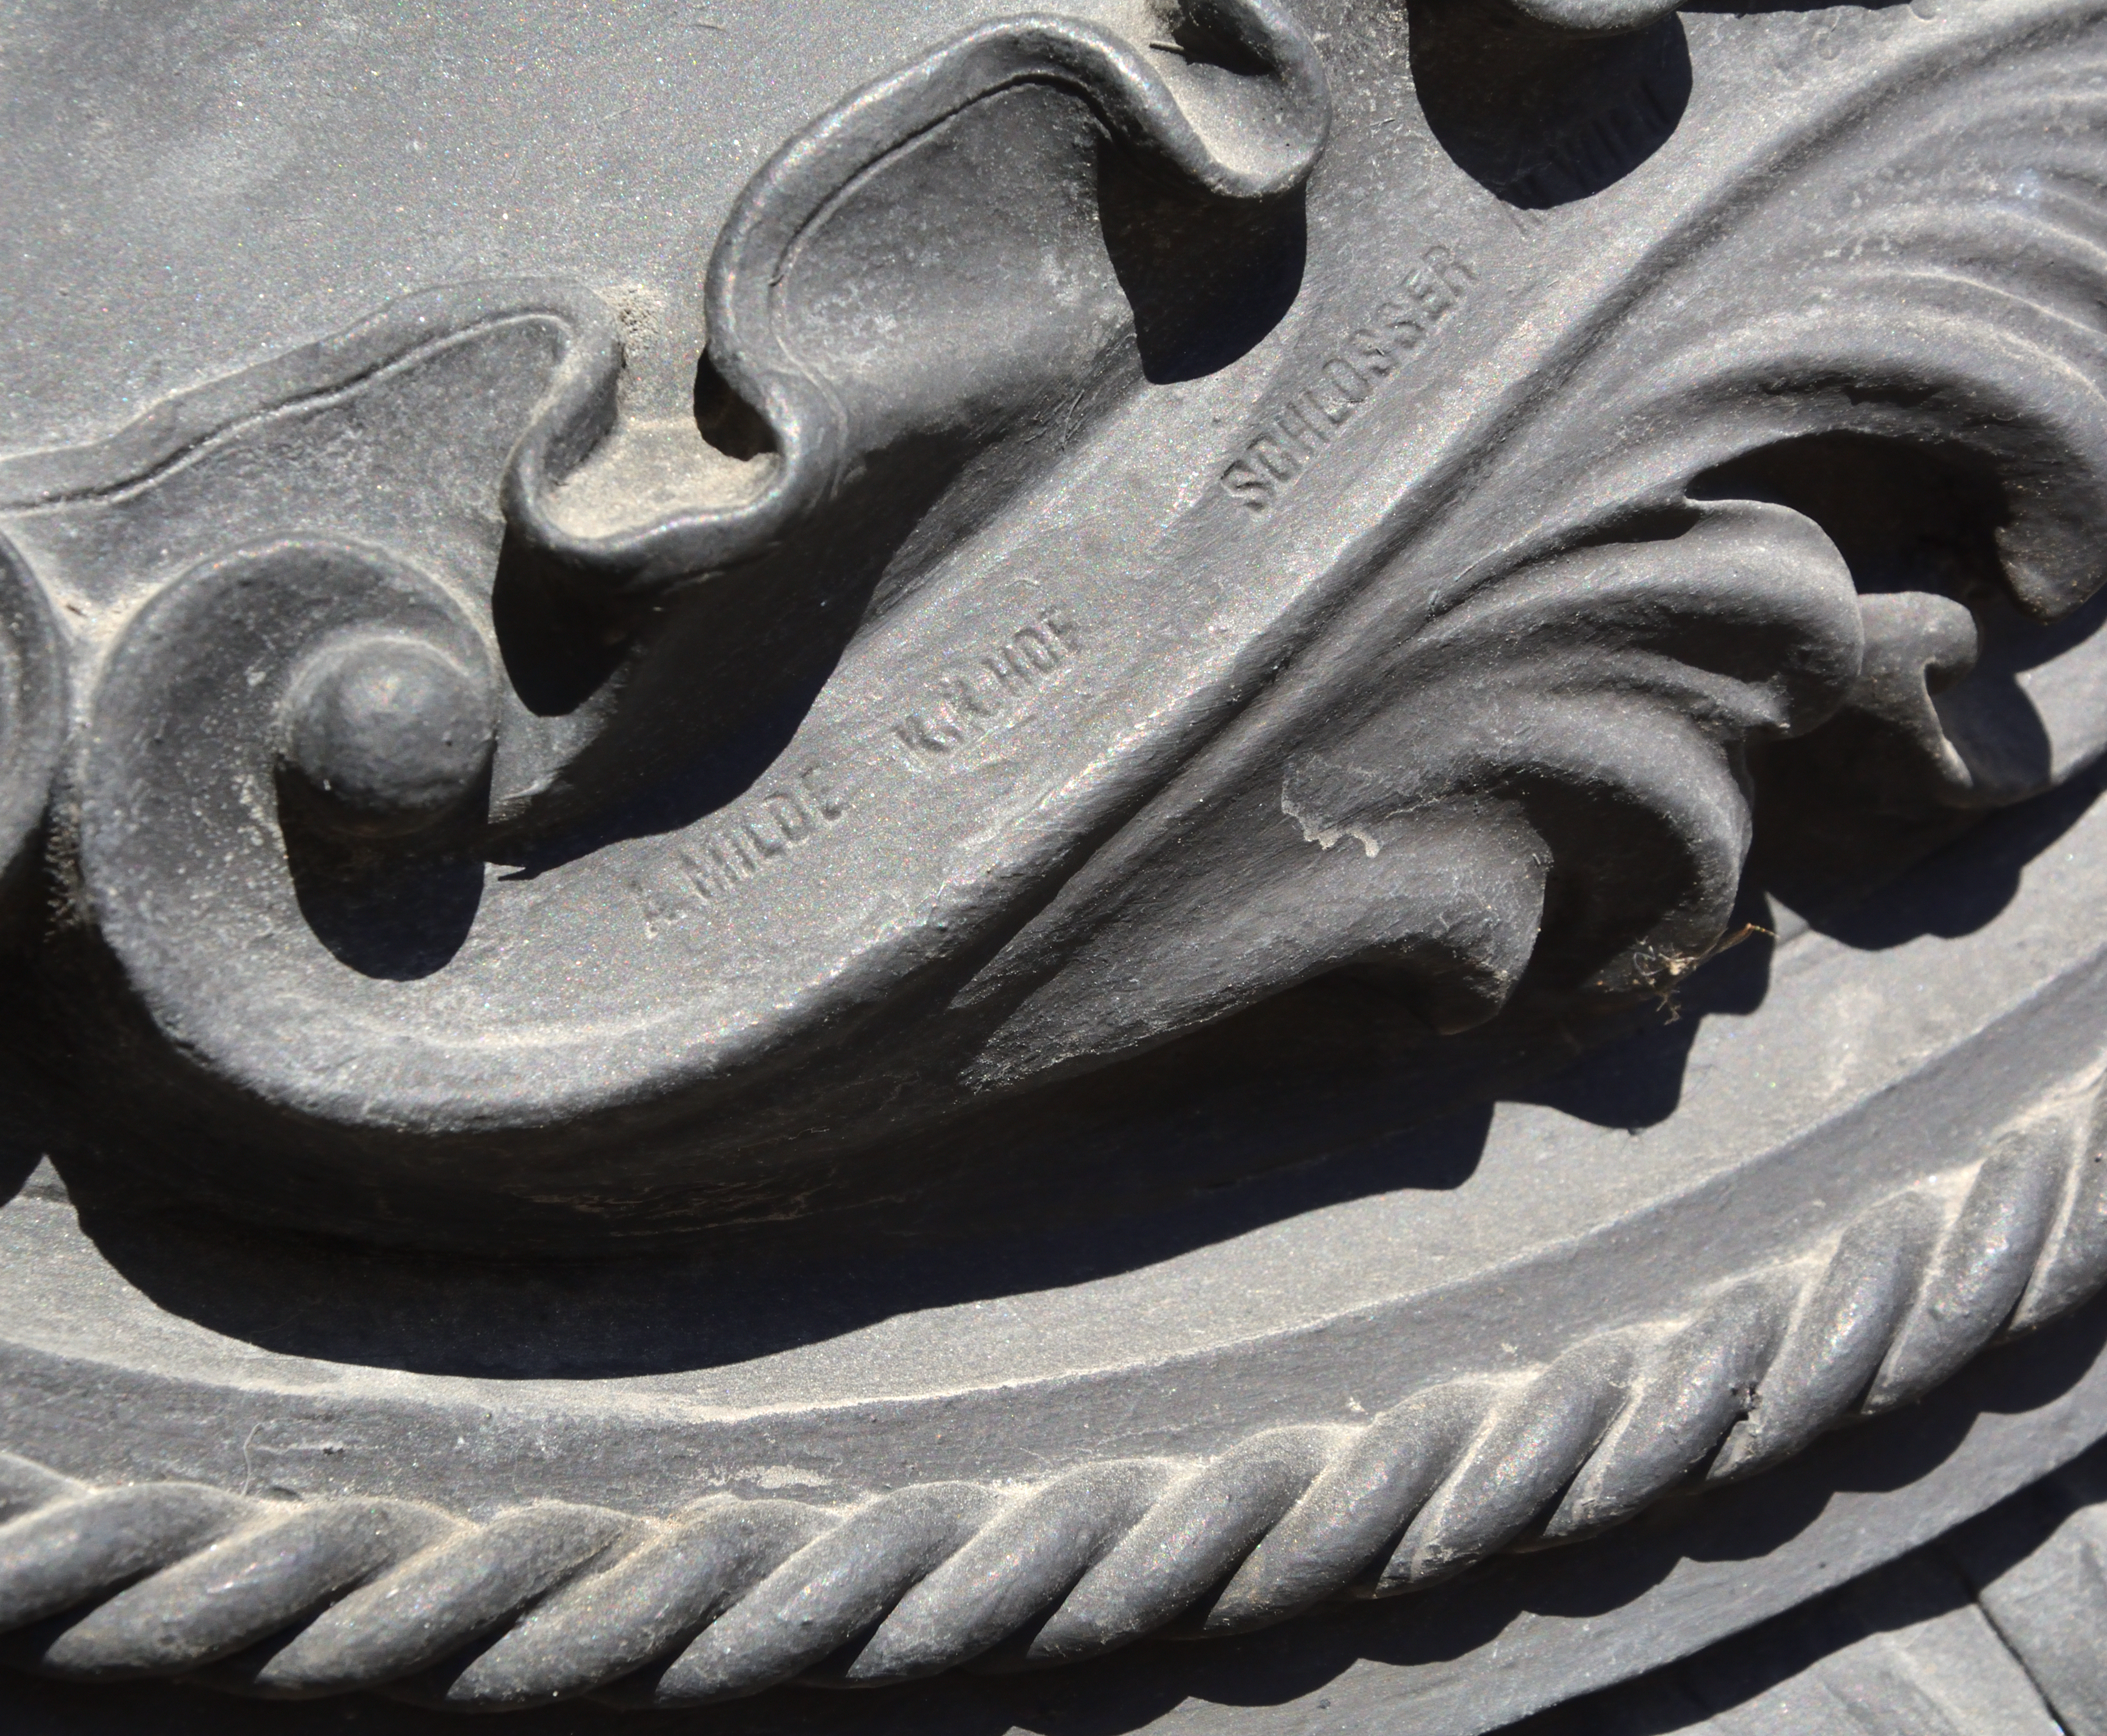
Signature of: albert milde